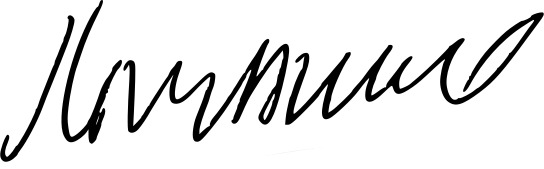
Signature of: paul biegel